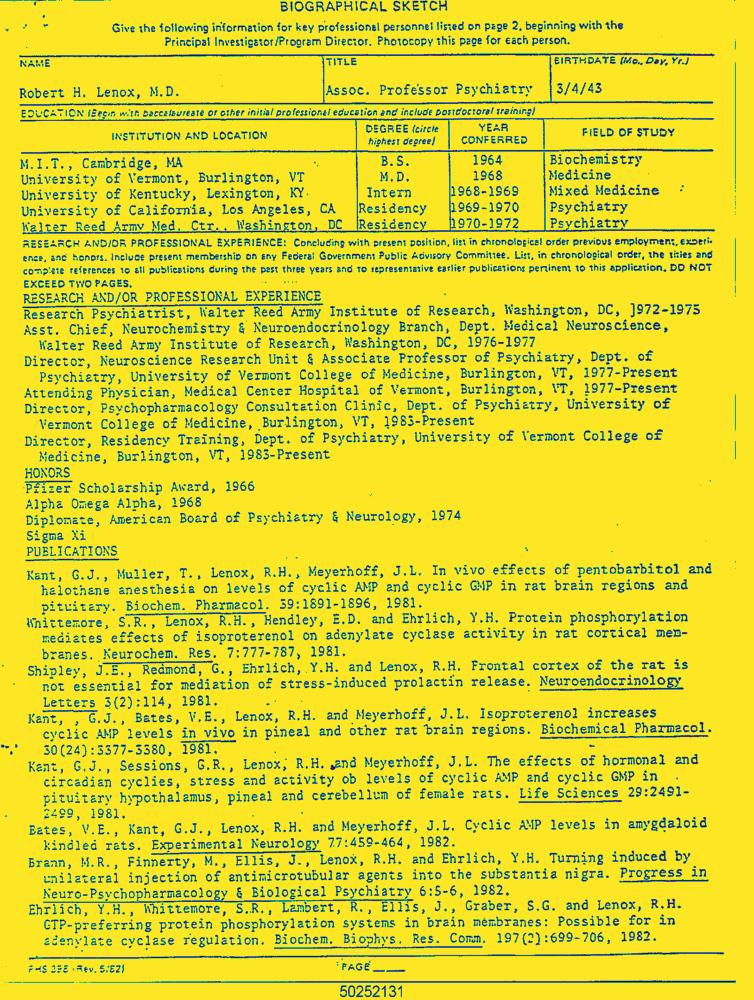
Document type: Resume-Doc